Question: What are the imaging findings?
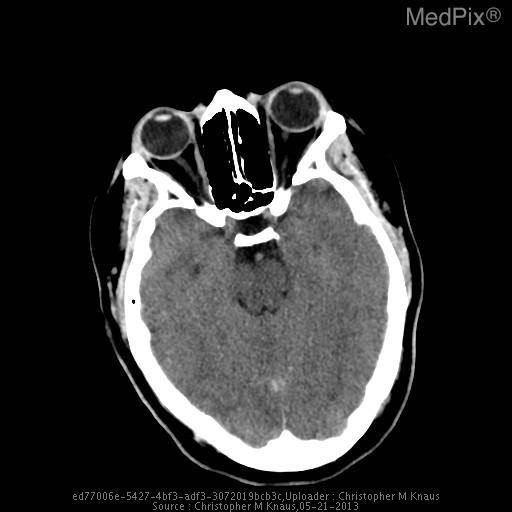
Answer: The imaging shows The vein of Galen, straight sinus, and dominant left transverse venous dural sinus are particularly hyperattenuating, and apparently prominent in caliber.

The superior sagittal sinus is notably less hyperattenuating and is normal in appearance.  The right transverse dural venous sinus is hypoplastic.

Gray/white matter discrimination is preserved.  There is no evidence for infarction or intracranial hemorrhage.  There are no brain masses or mass effect.  There is no hydrocephalus.

The skull is intact.  The partially imaged aerated portions of the skull base are free of significant effusions..

Impression: The vein of Galen, straight sinus, and dominant left transverse venous dural sinus are all particularly hyperattenuating and apparently prominent in caliber, all very concerning for thrombosis. The vein of Galen, straight sinus, and dominant left transverse
venous dural sinus are all particularly hyperattenuating and apparently prominent in caliber..